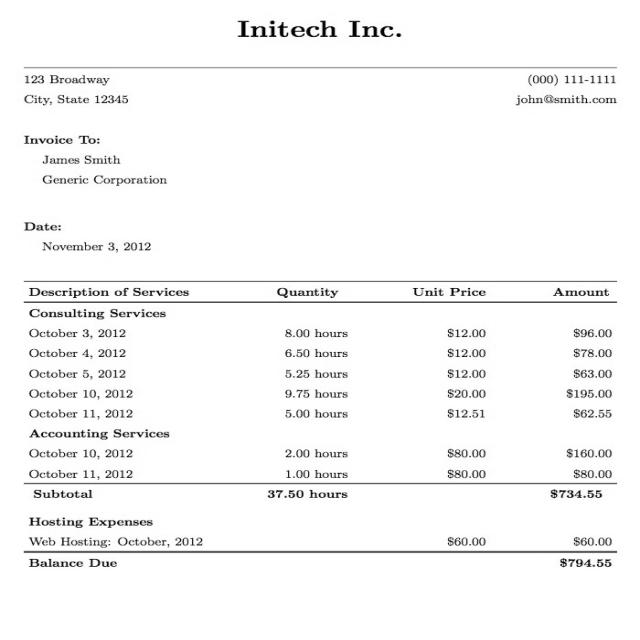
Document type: Invoice